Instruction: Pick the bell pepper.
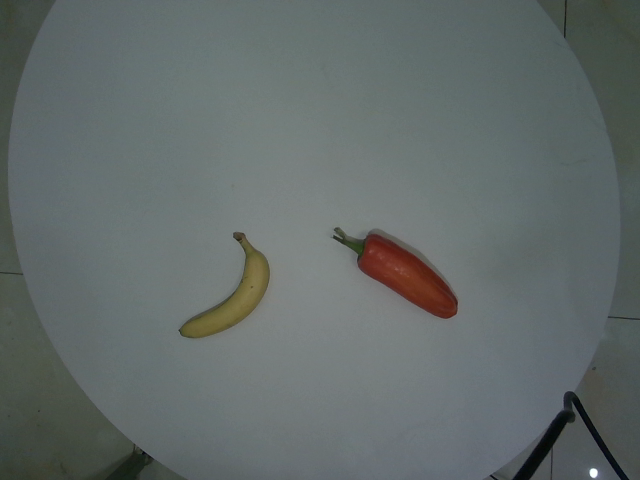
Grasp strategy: vertical